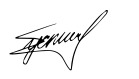
Signature of: oleksandra ustinova